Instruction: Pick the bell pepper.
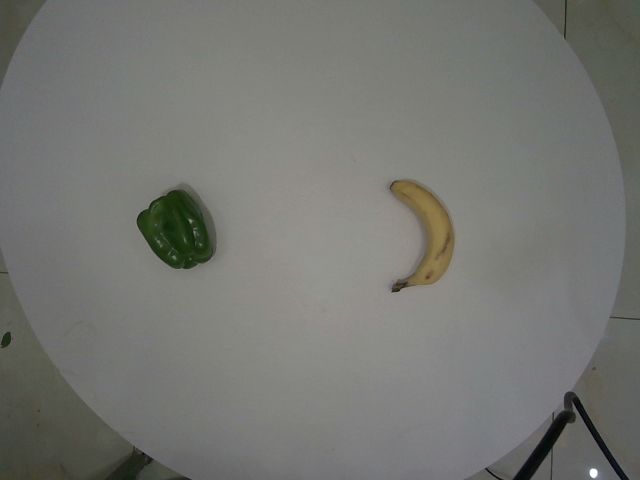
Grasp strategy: vertical